Question: What type of tax is indicated in the document, personal property or real estate?
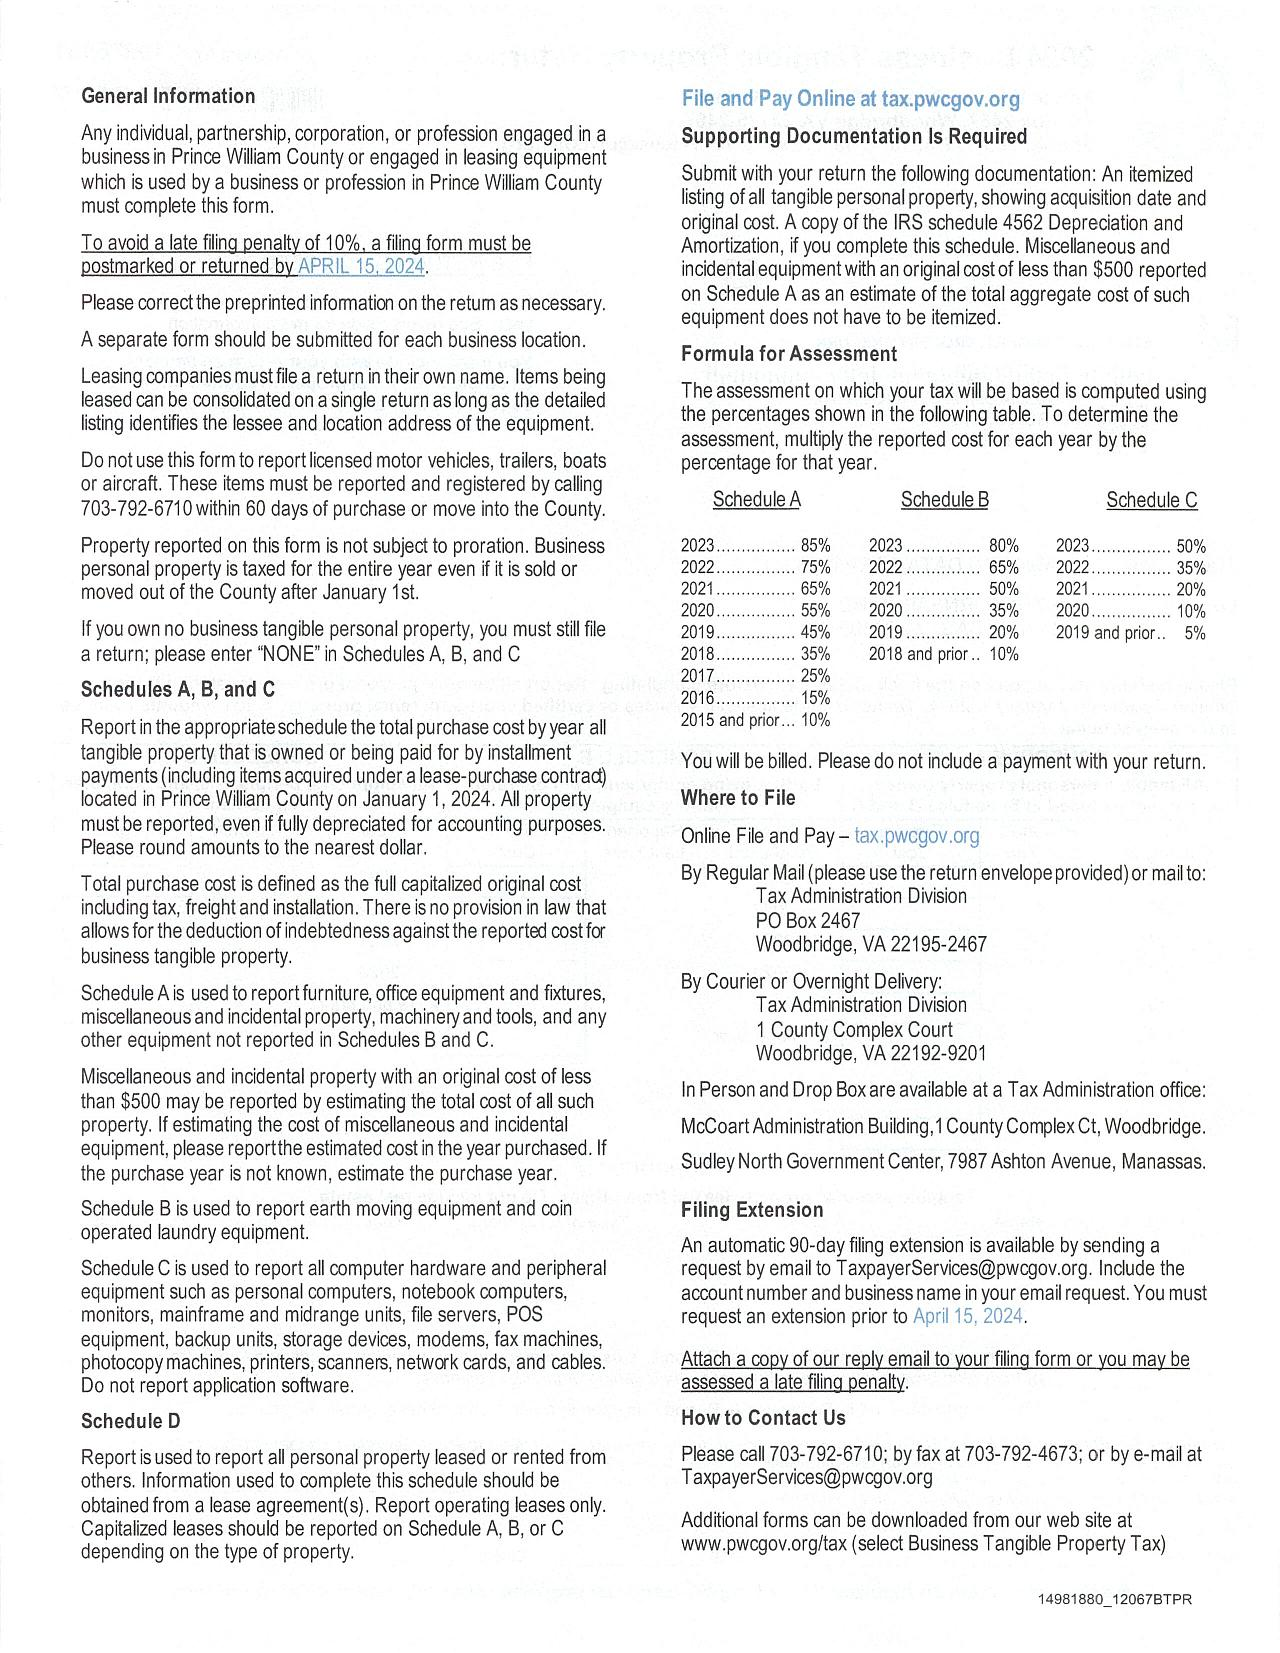
Answer: "Personal Property Tax"